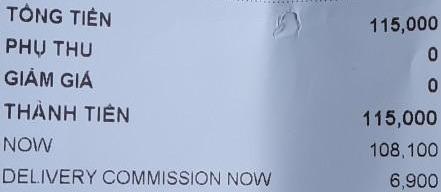
<table>
<tr>
<td>TỔNG TIỀN</td>
<td>115,000</td>
</tr>
<tr>
<td>PHỤ THU</td>
<td>0</td>
</tr>
<tr>
<td>GIẢM GIÁ</td>
<td>0</td>
</tr>
<tr>
<td>THÀNH TIỀN</td>
<td>115,000</td>
</tr>
<tr>
<td>NOW</td>
<td>108,100</td>
</tr>
<tr>
<td>DELIVERY COMMISSION NOW</td>
<td>6,900</td>
</tr>
</table>